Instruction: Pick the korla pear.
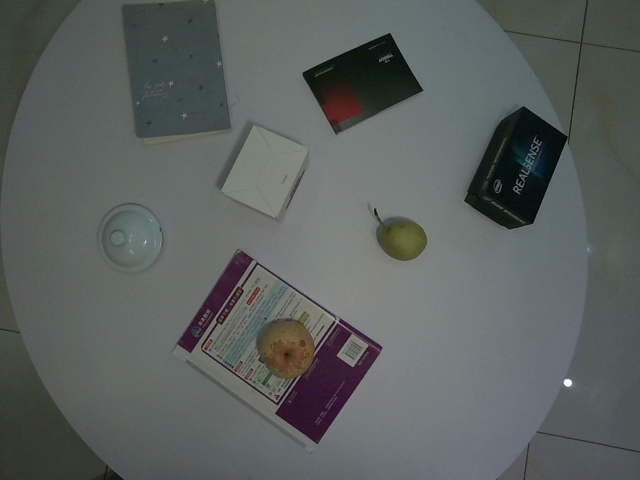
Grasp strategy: vertical